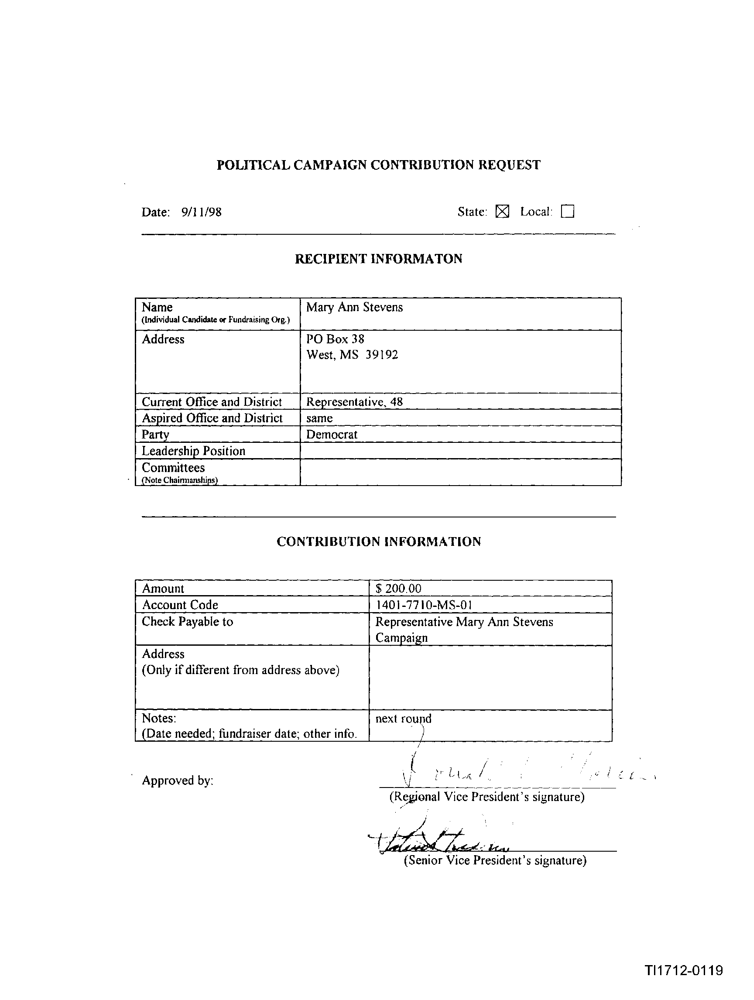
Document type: Invoice